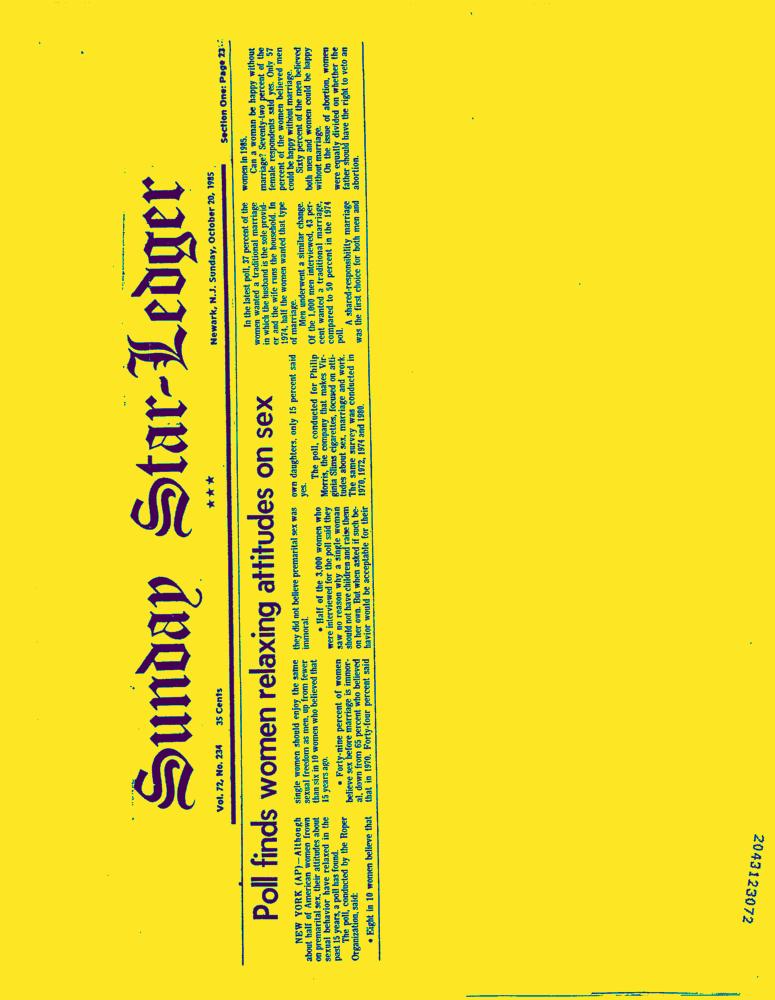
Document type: News-Article